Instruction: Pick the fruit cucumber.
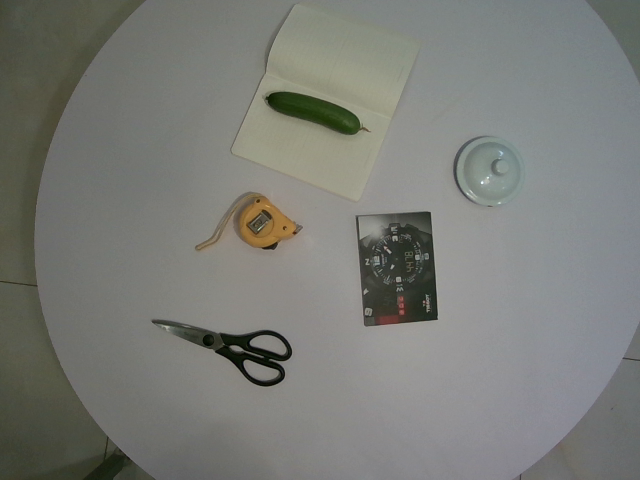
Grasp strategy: vertical